Question: What was observed in the imaging?
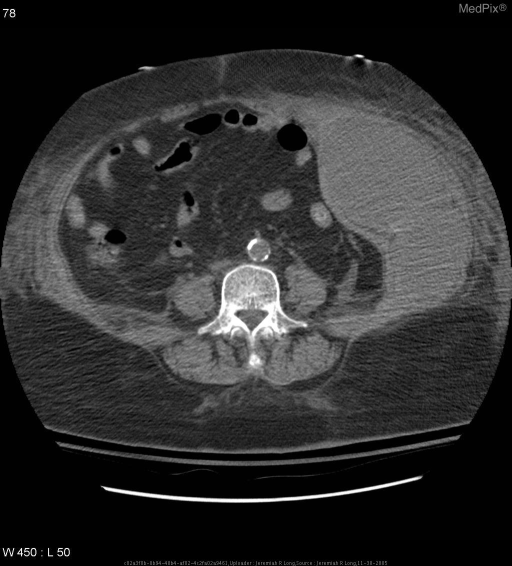
Answer: The imaging shows Non contrast CT of the abdomen and the pelvis demonstrates a large hyperdense heterogeneous mass at the left lateral abdominal wall, not present on a prior CT of the abdomen from less than a week prior. Three axial non-contrast CT images of the abdomen demonstrating a large hyperdense, heterogeneous mass at the left lateral abdominal wall consistent with hemorrhage..